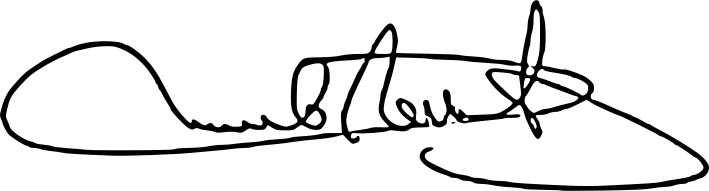
Signature of: marcelo rebelo de sousa